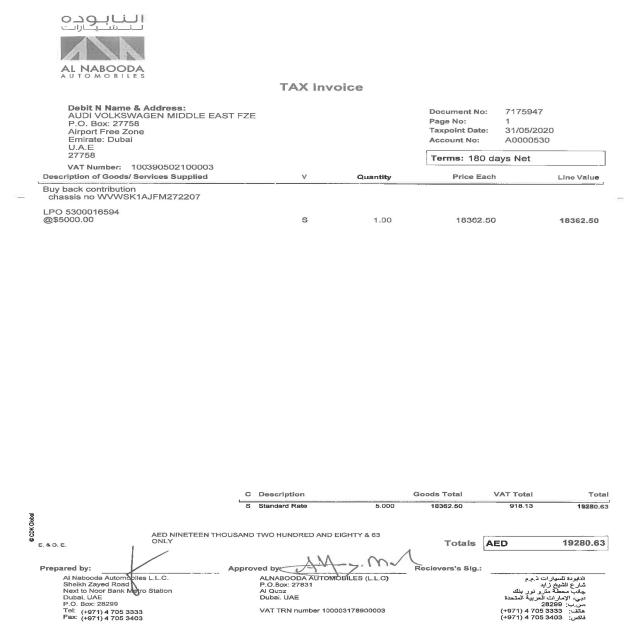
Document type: Invoice